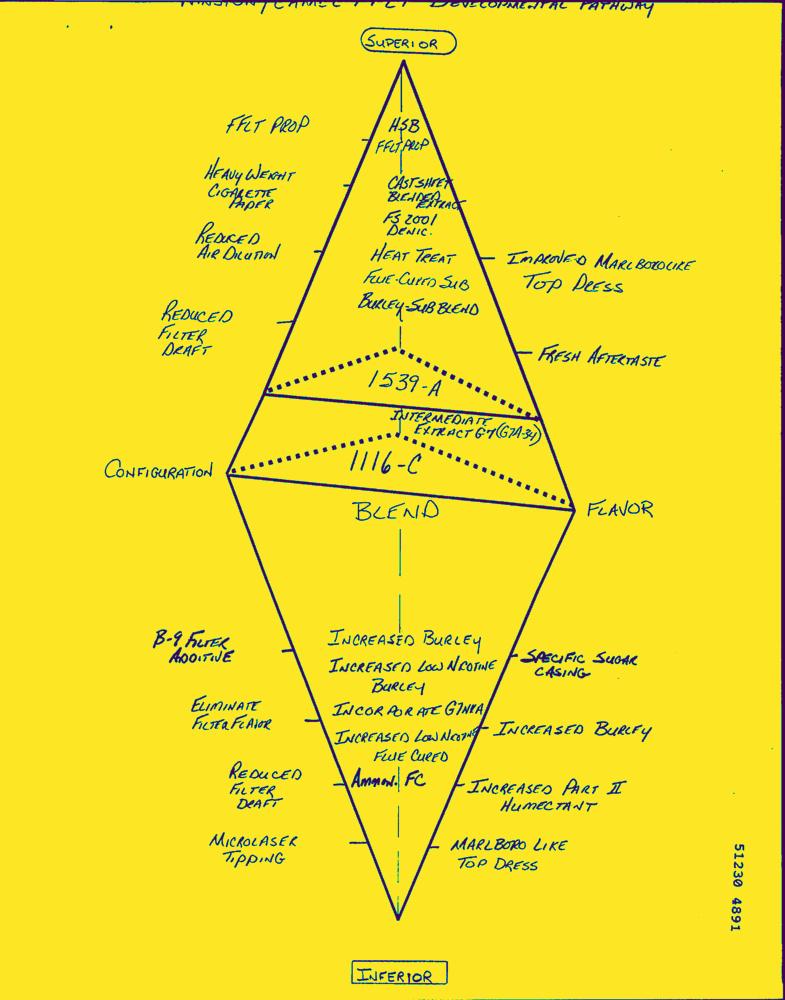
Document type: Hand-Written